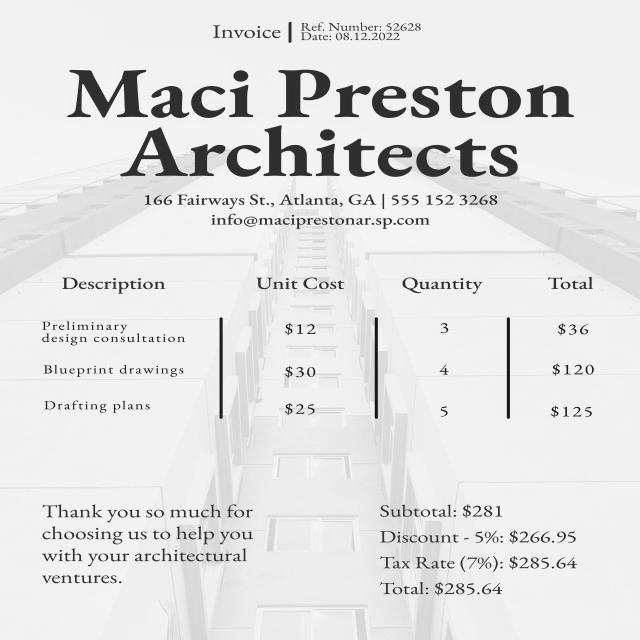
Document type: Invoice